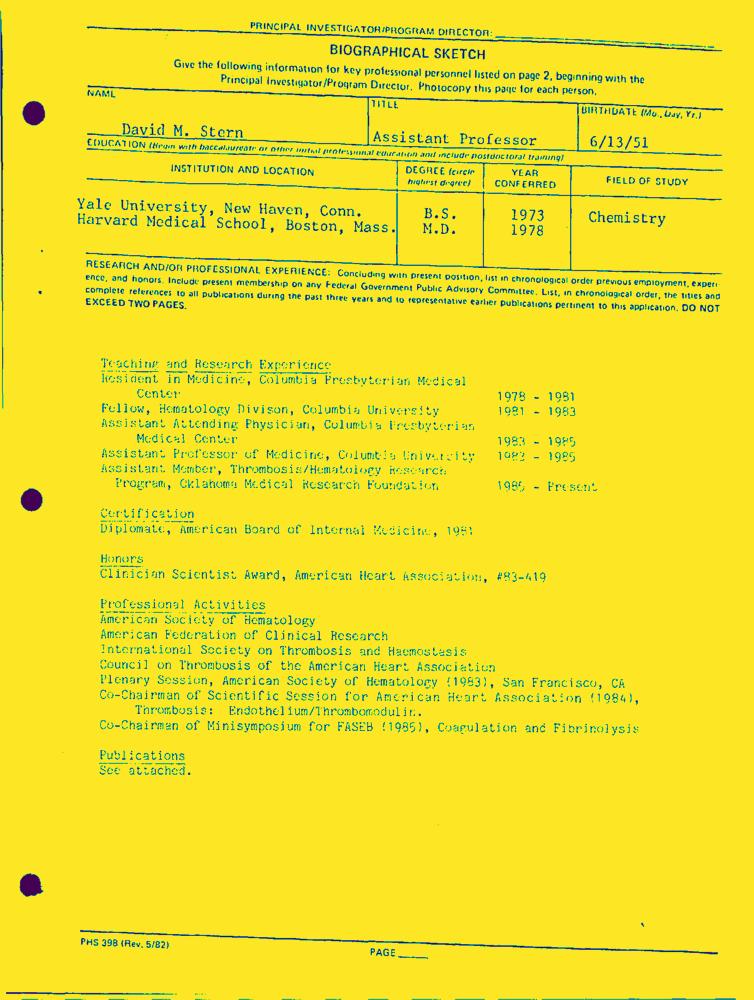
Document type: Resume-Doc